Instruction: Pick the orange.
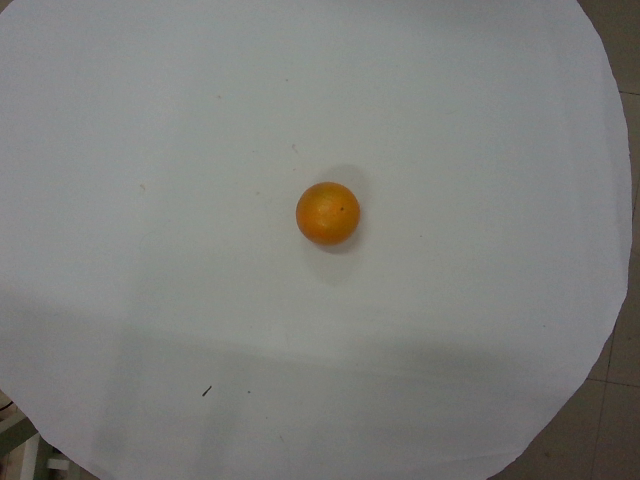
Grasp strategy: vertical